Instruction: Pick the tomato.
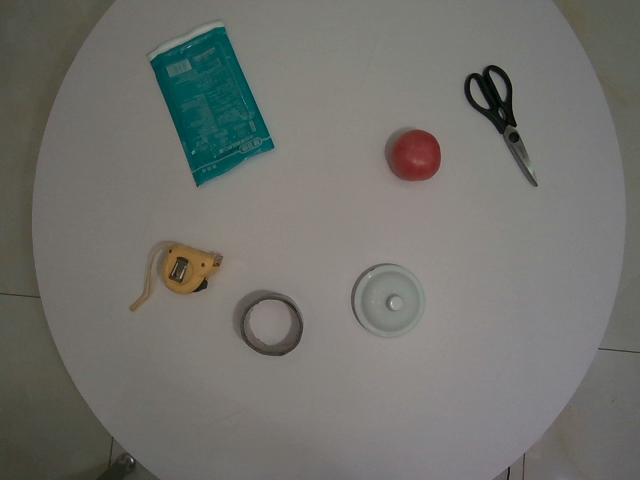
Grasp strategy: vertical